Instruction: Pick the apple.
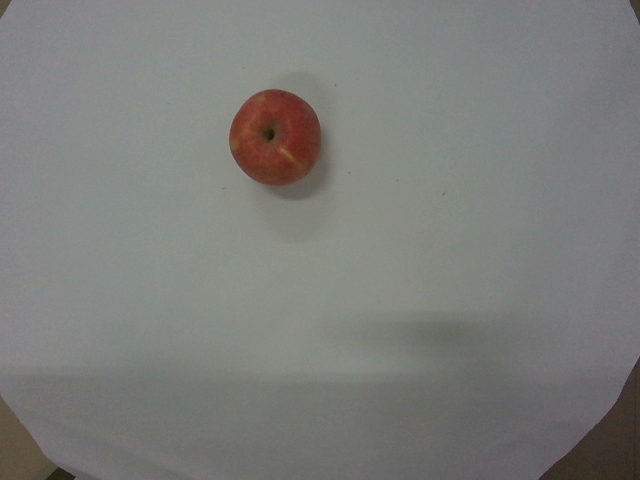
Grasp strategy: vertical